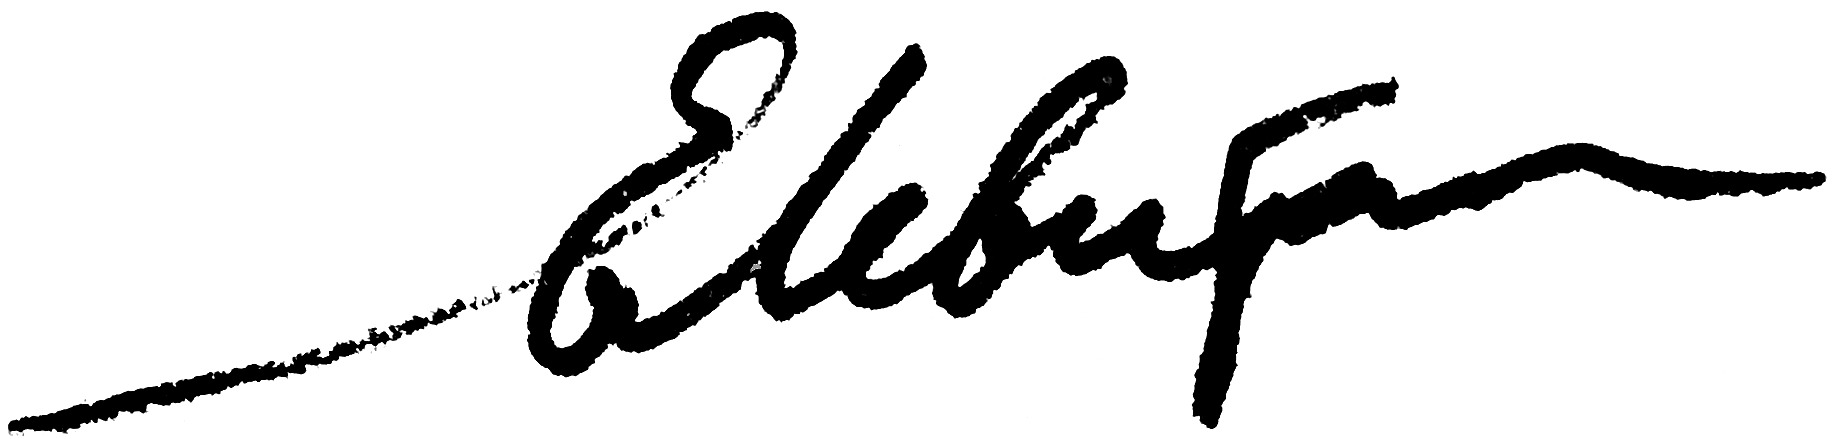
Signature of: yefrem levitan